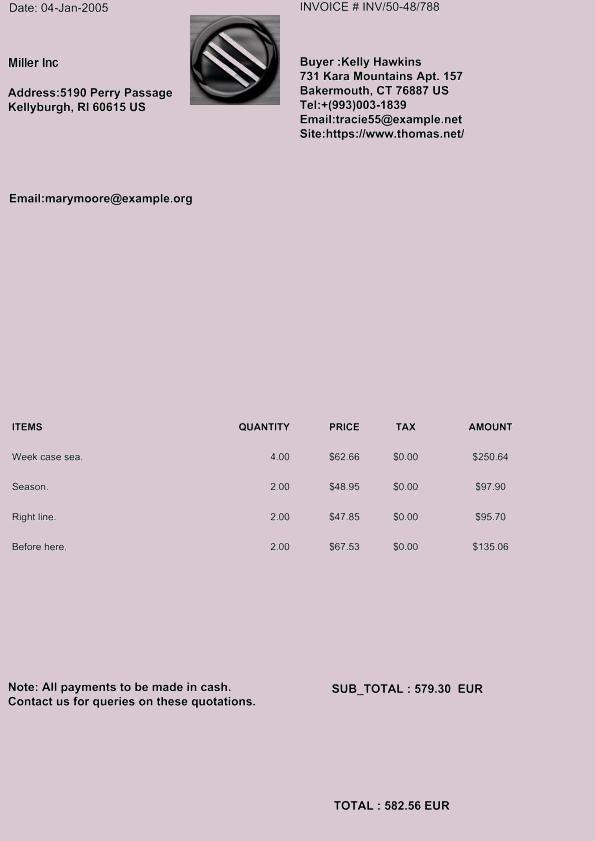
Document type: Invoice